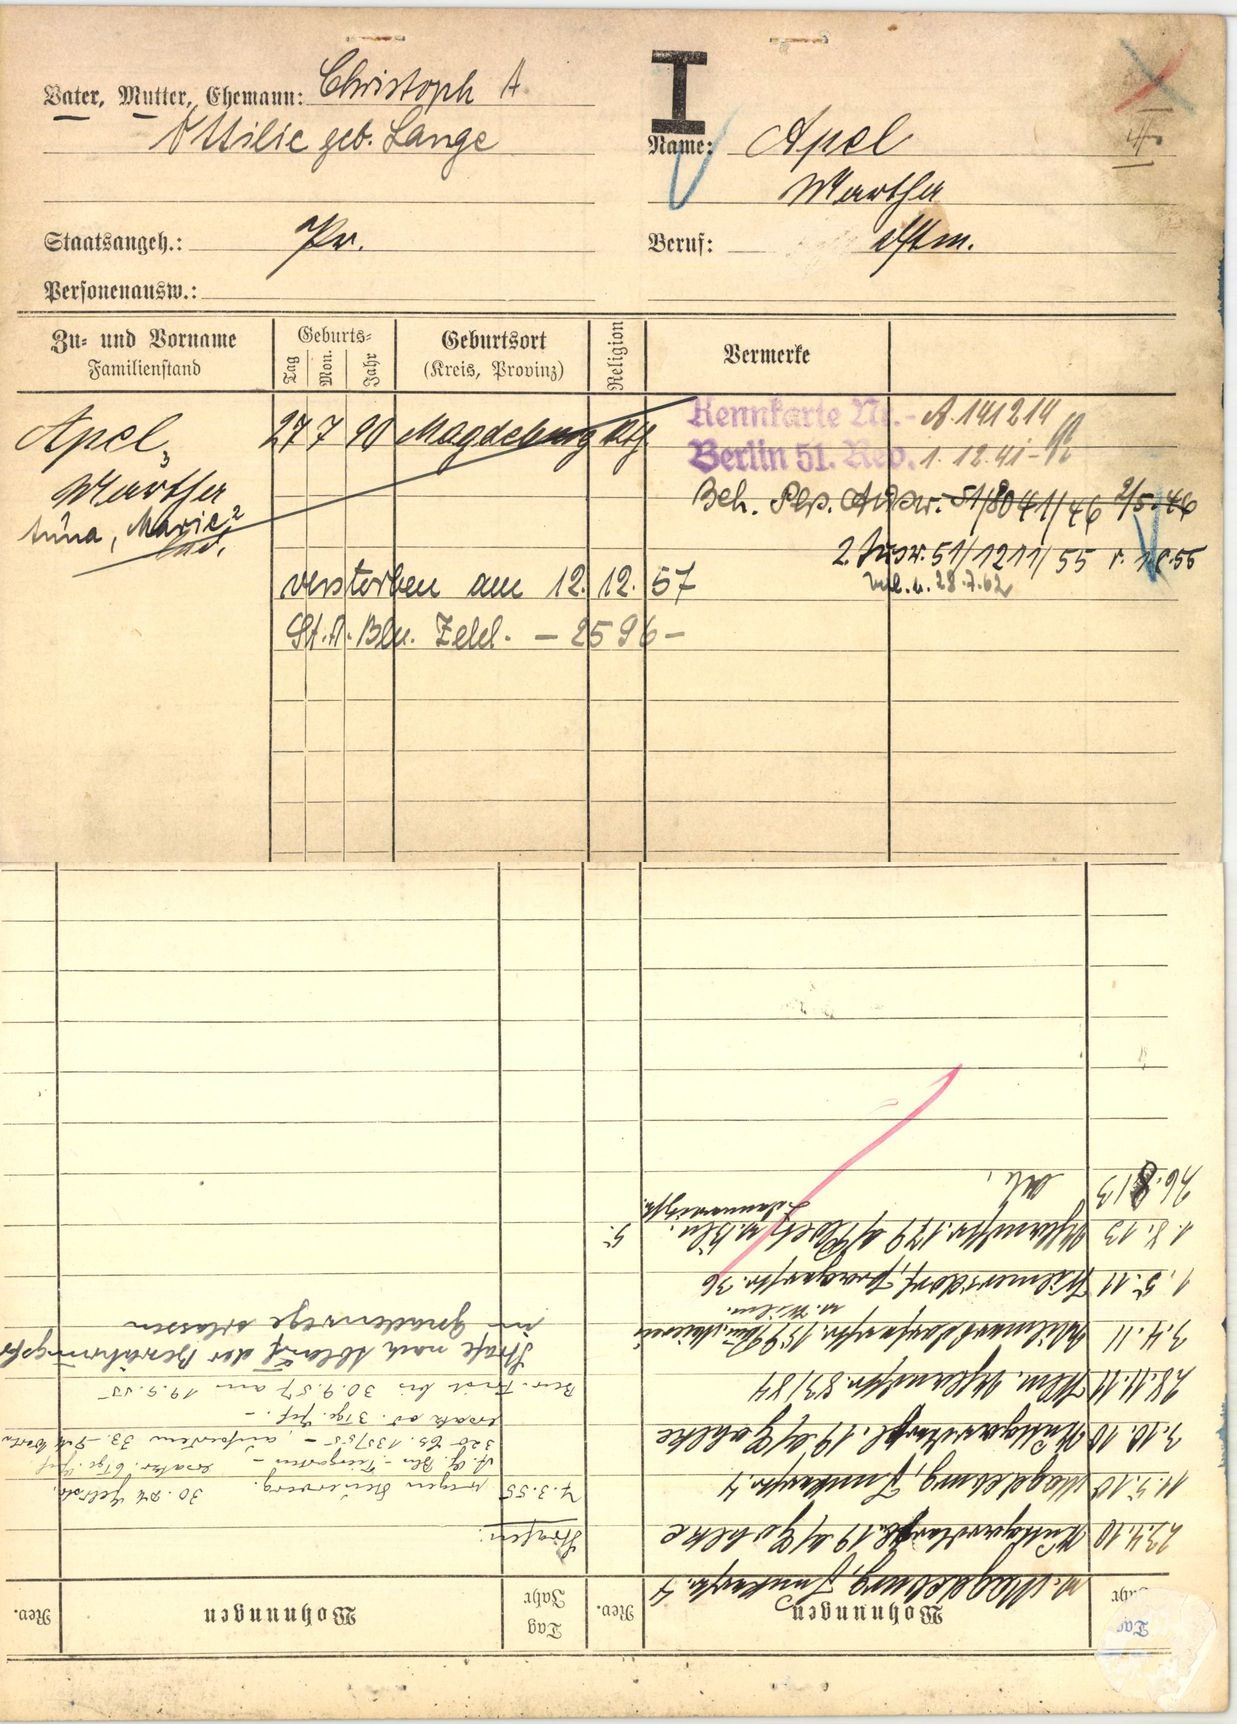
Apel